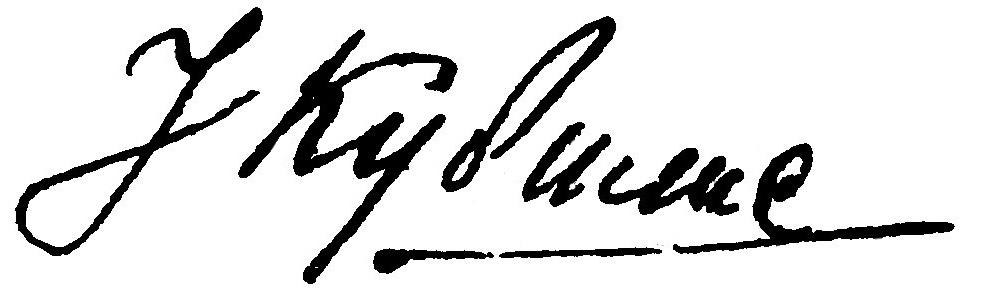
Signature of: juozas kubilius